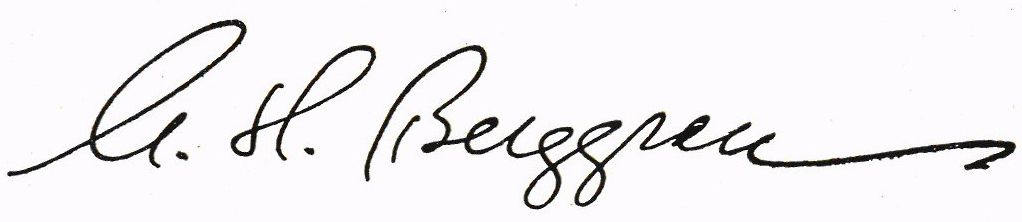
Signature of: harald berggren